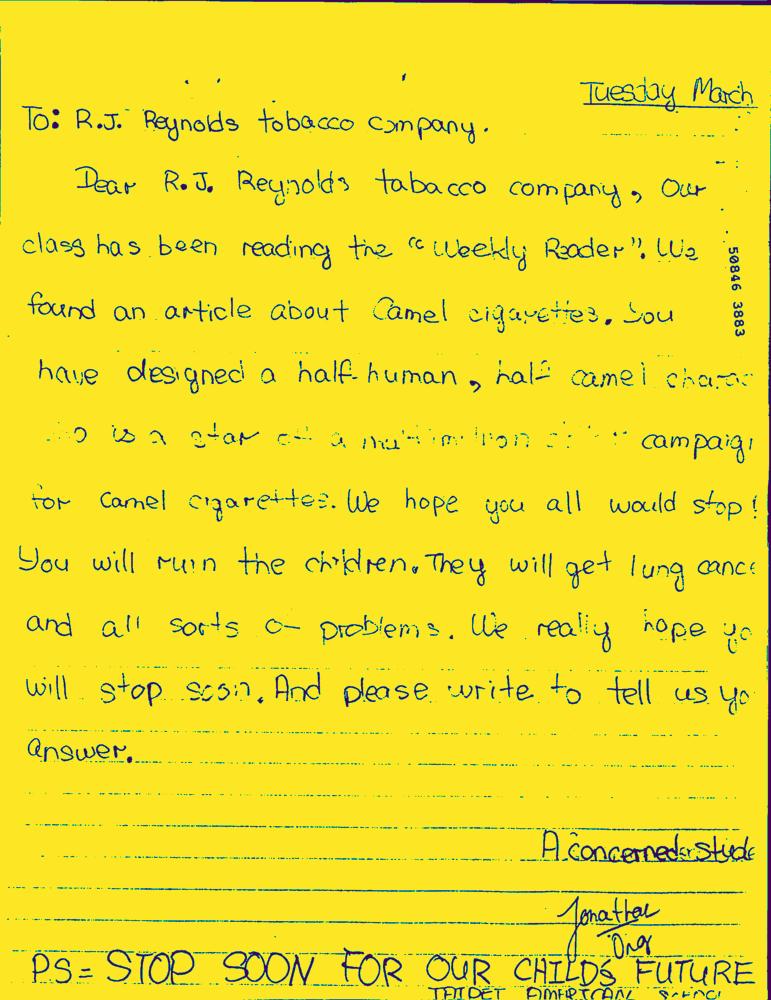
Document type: Hand-Written